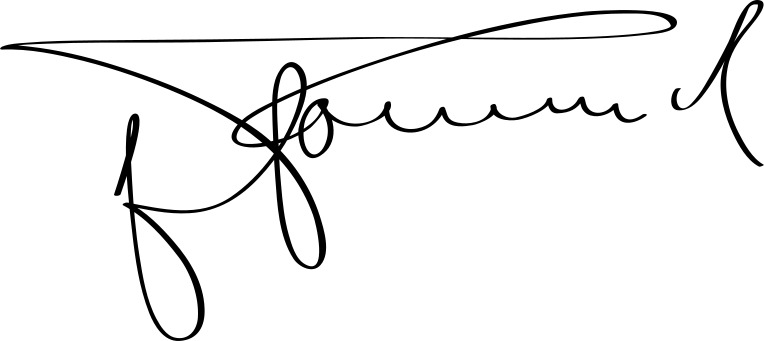
Signature of: erwin rommel